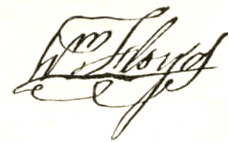
Signature of: william floyd